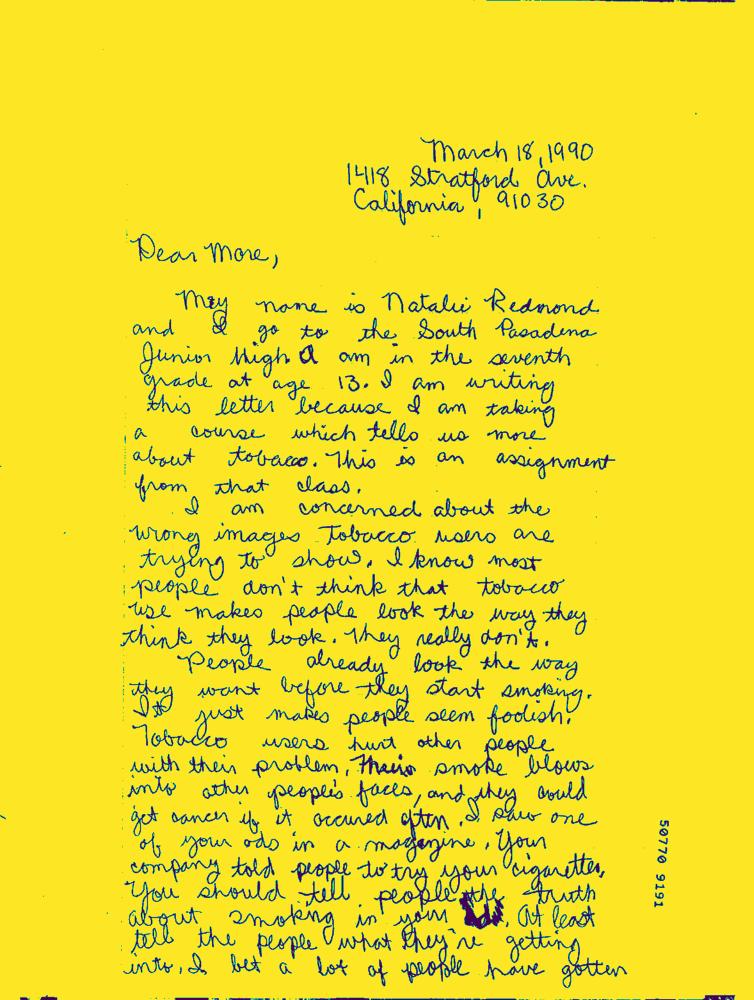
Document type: Hand-Written